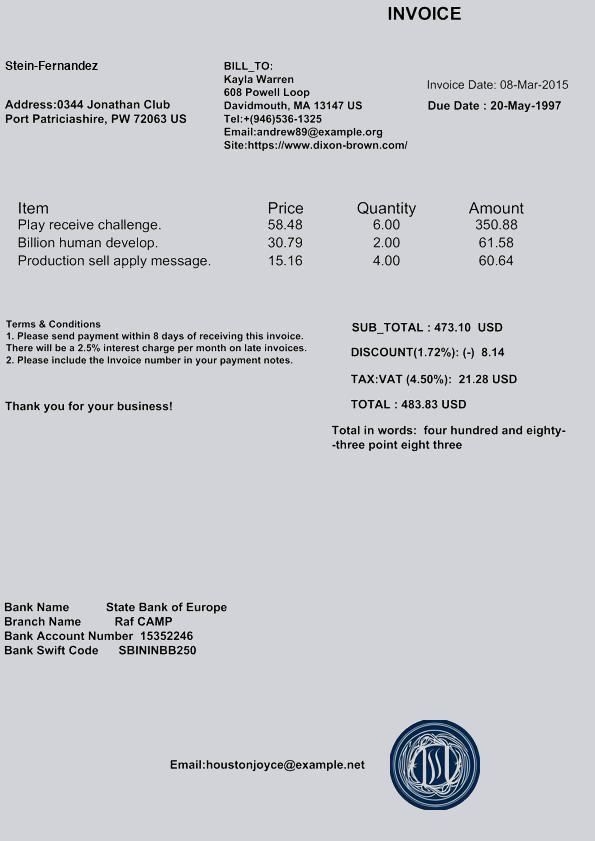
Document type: Invoice